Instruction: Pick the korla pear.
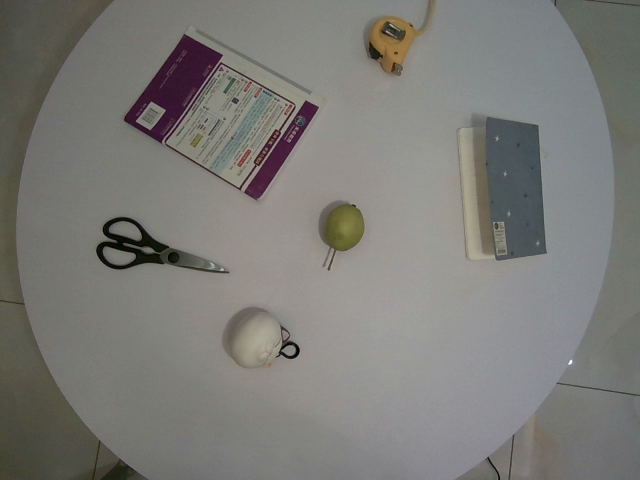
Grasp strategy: vertical